Question: What is the suspected problem?
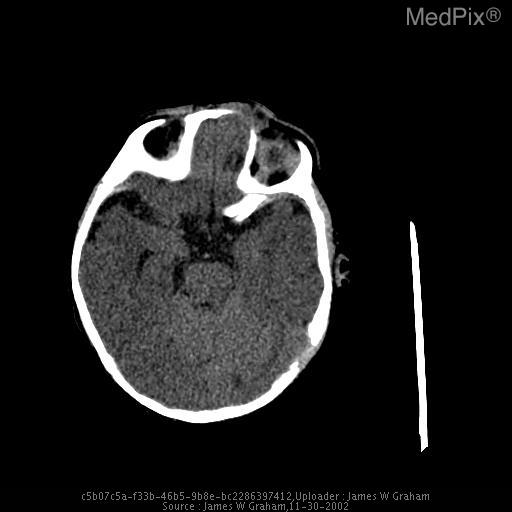
Answer: The findings suggest CT: Non-contrast CT demonstrates an extranasal soft tissue mass, contiguous with the frontal lobe, extending through an anterior cranial midline defect just above the nasal bones (fonticulus nasofrontalis).

MR: There is an extranasal soft tissue mass is continuous with the frontal lobe, iso-intense to normal brain parenchyma on T1WI, slightly higher in signal compared with normal brain parenchyma on T2WI. There is no enhancement with gadolinium.. Non-contrast CT demonstrates an extranasal soft tissue mass, contiguous with the frontal lobe, extending through an anterior cranial midline defect just above the nasal bones (fonticulus nasofrontalis).. The patient might have a history of 8-week-old baby boy with a glabellar area mass..